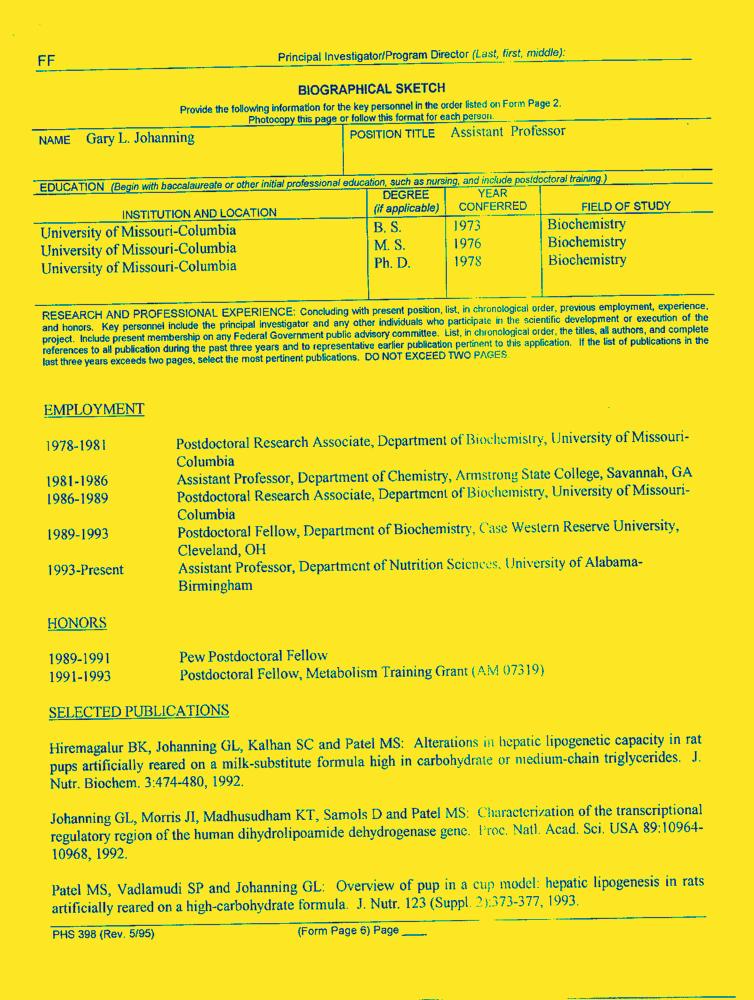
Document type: Resume-Doc